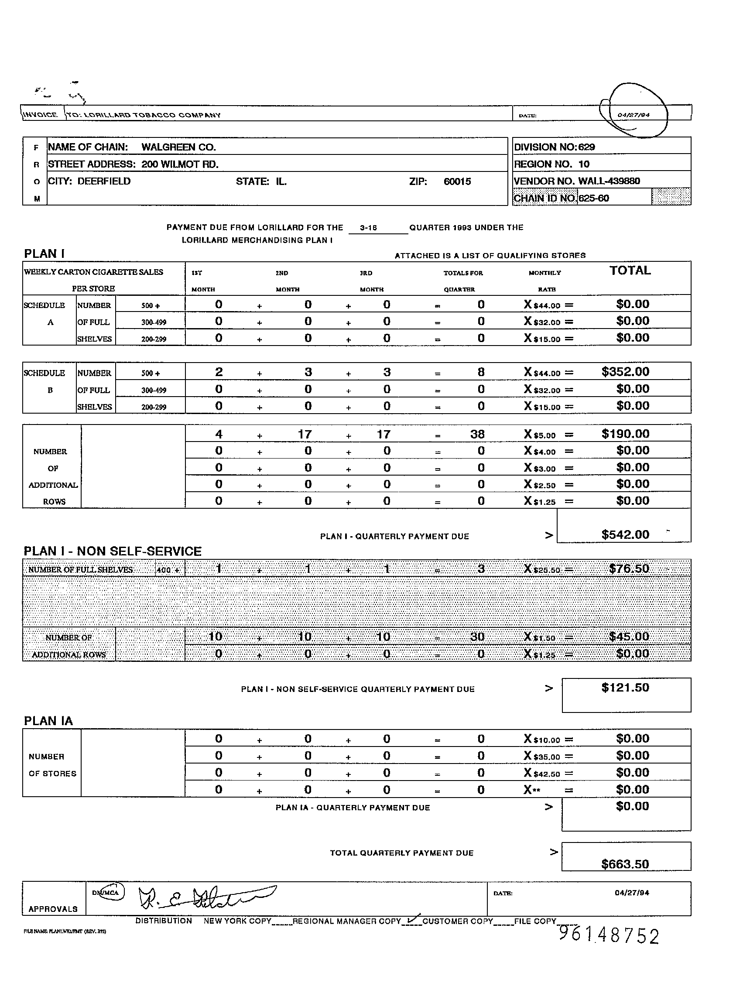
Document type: Invoice